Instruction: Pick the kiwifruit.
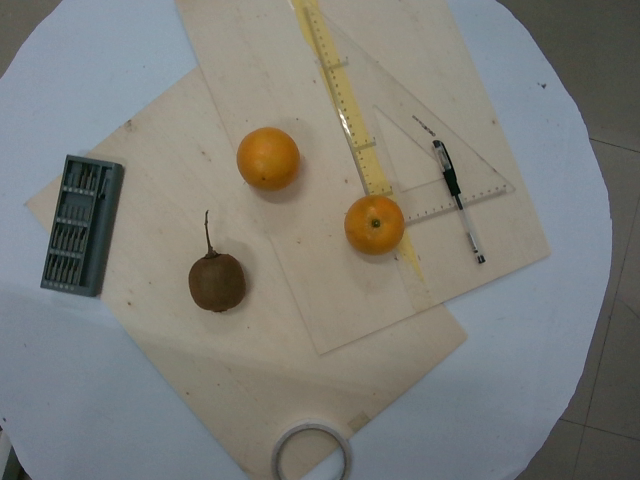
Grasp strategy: vertical